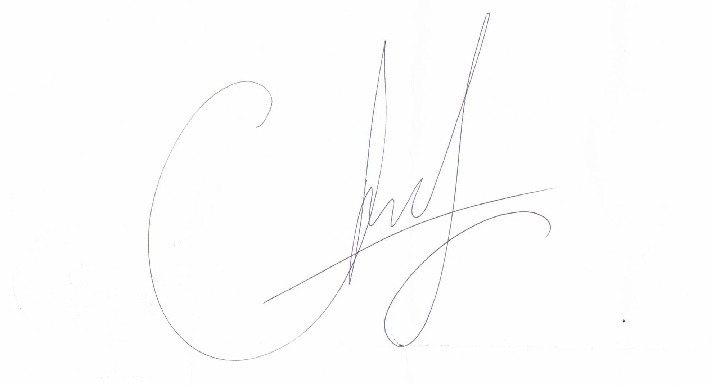
Signature of: q108116233